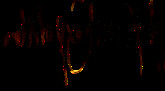
Signature of: yosef schluper